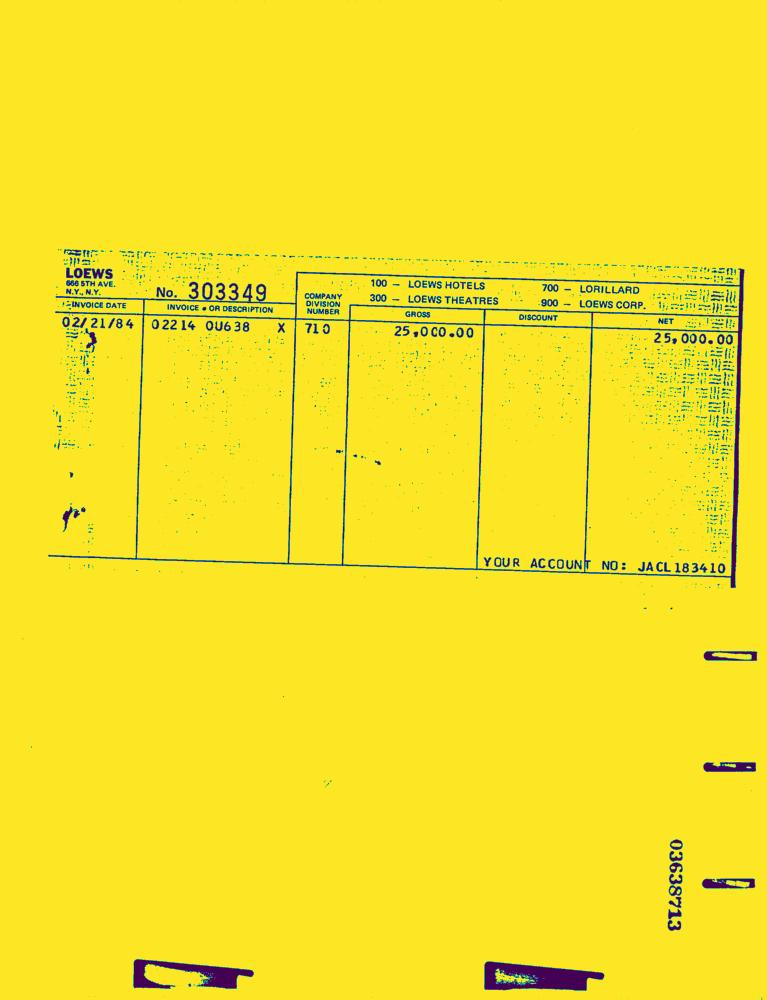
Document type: Invoice-Doc